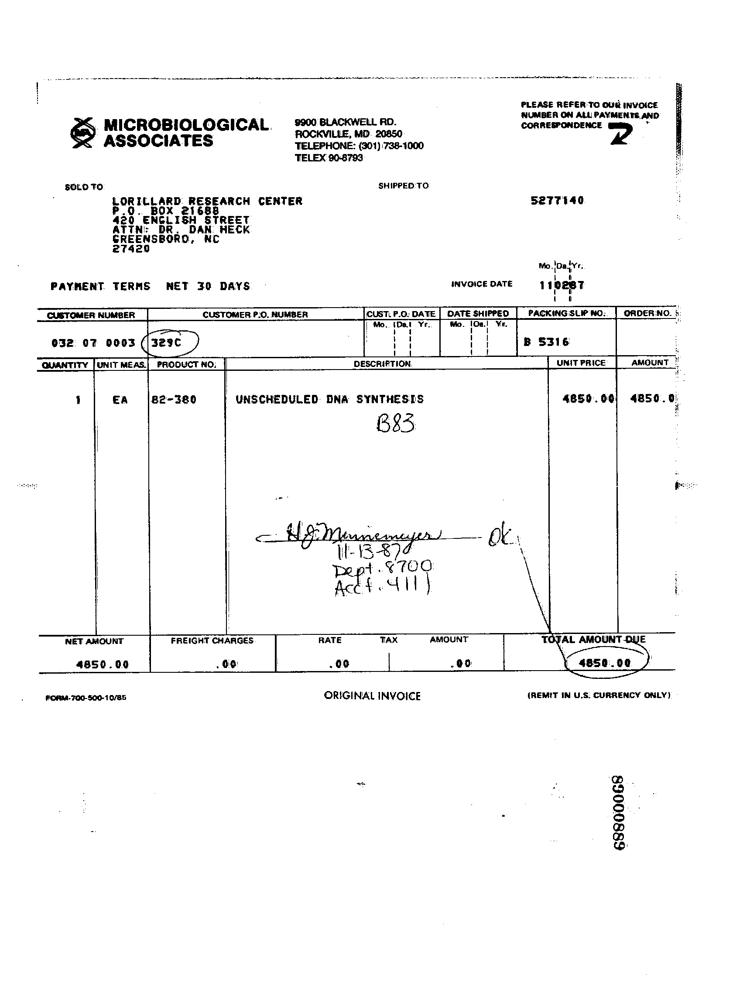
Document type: Invoice